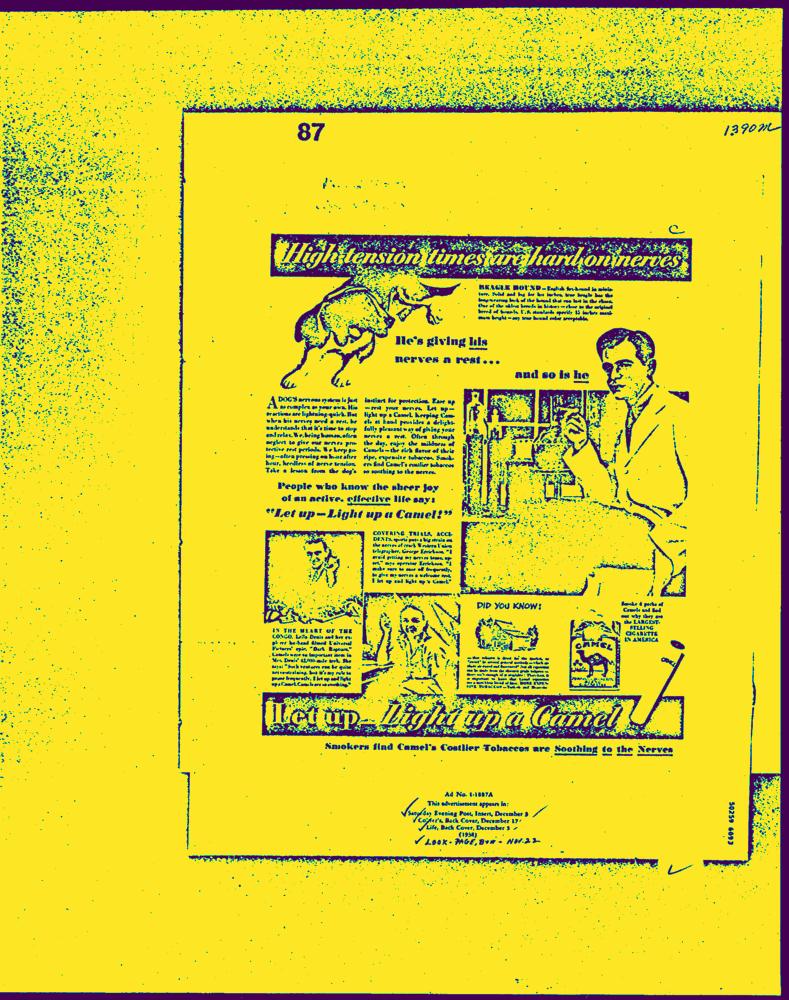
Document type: AD